Question: Which state is mentioned in the document?
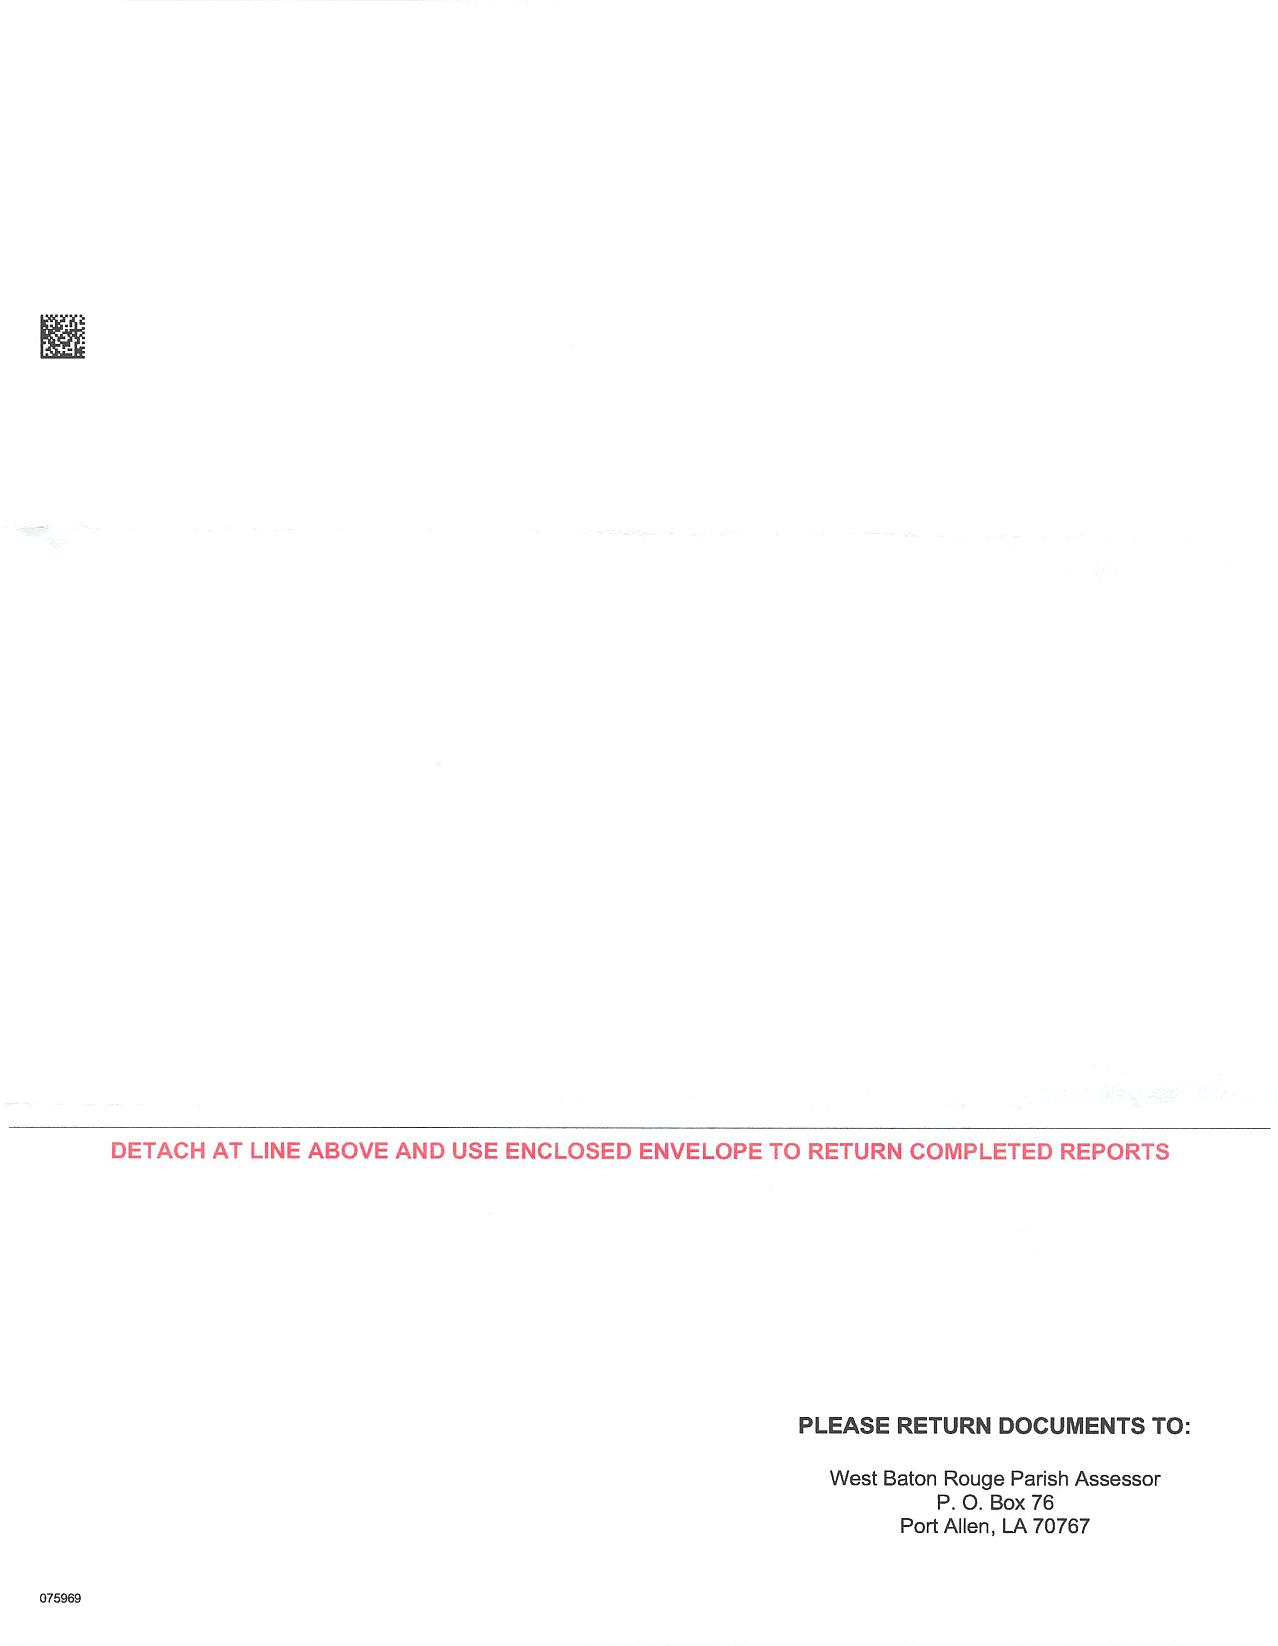
Answer: "LA"